Identify and extract the amount in words, amount in numbers, payee name, cheque date, and bank name from the image.
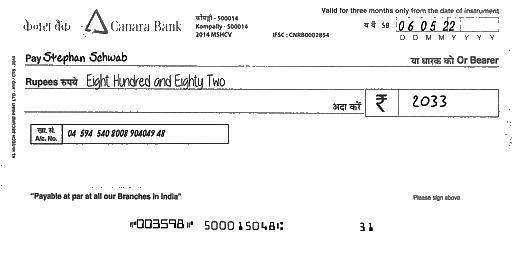
amt_in_words: Eight Hundred and Eighty Two
amt_in_figures: 2033
payee_name: Stephan Schwab
bank_name: Canara Bank
cheque_date: 06/05/22